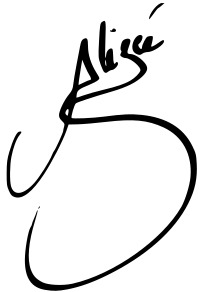
Signature of: alizée